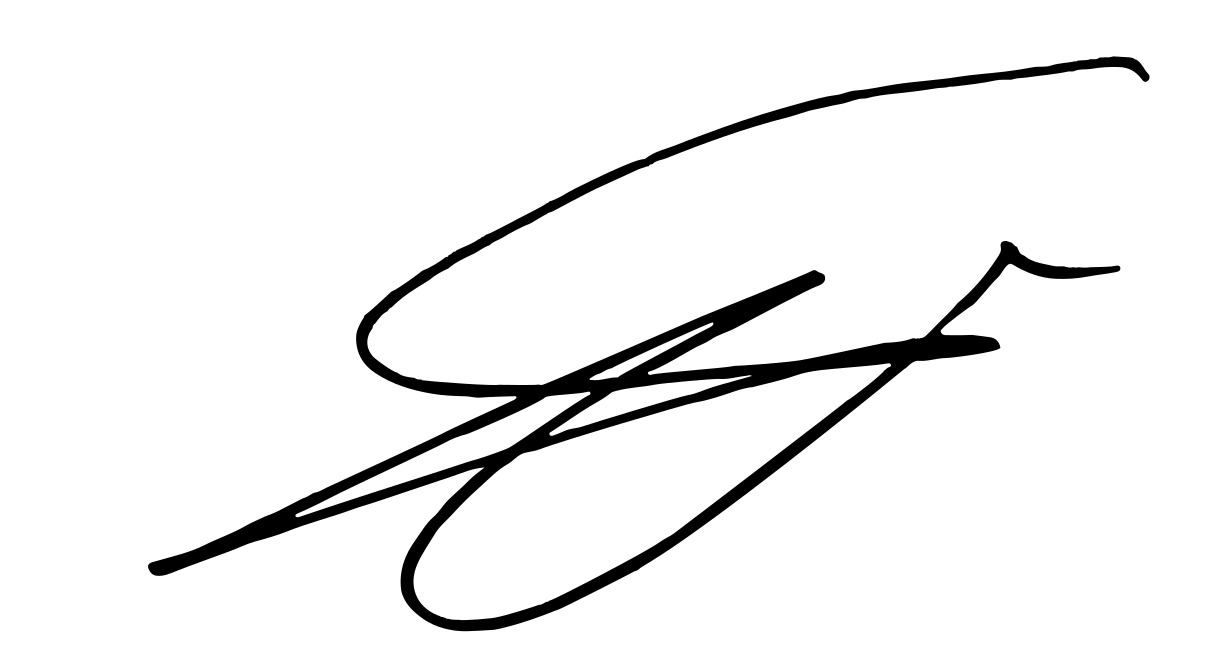
Signature of: jinn